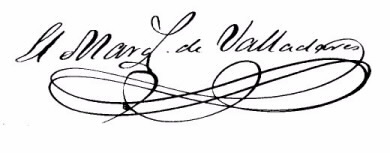
Signature of: francisco javier martínez enríquez